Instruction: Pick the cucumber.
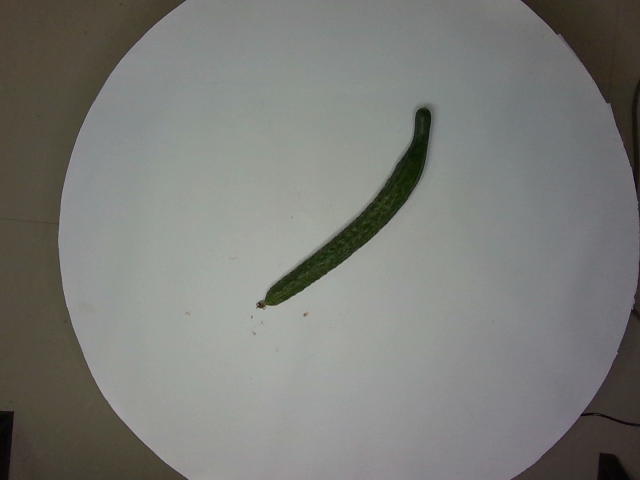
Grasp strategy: vertical